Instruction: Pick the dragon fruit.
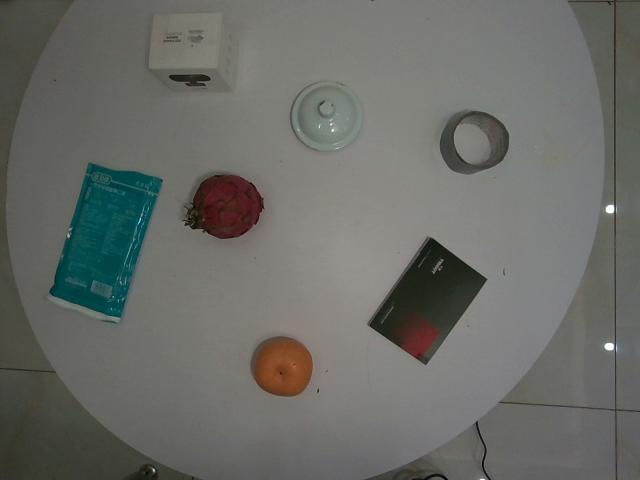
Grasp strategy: vertical